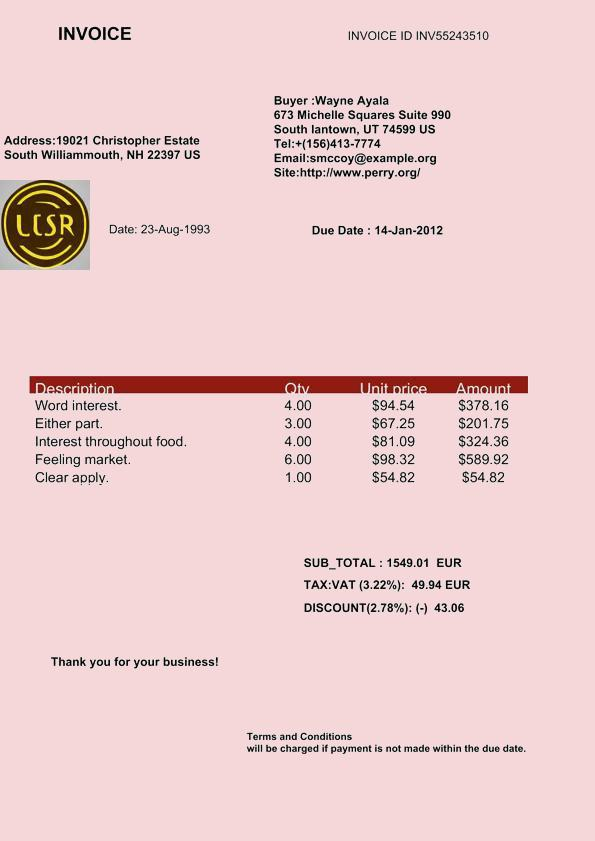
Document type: Invoice